Question: What type of tax is indicated in the document, personal property or real estate?
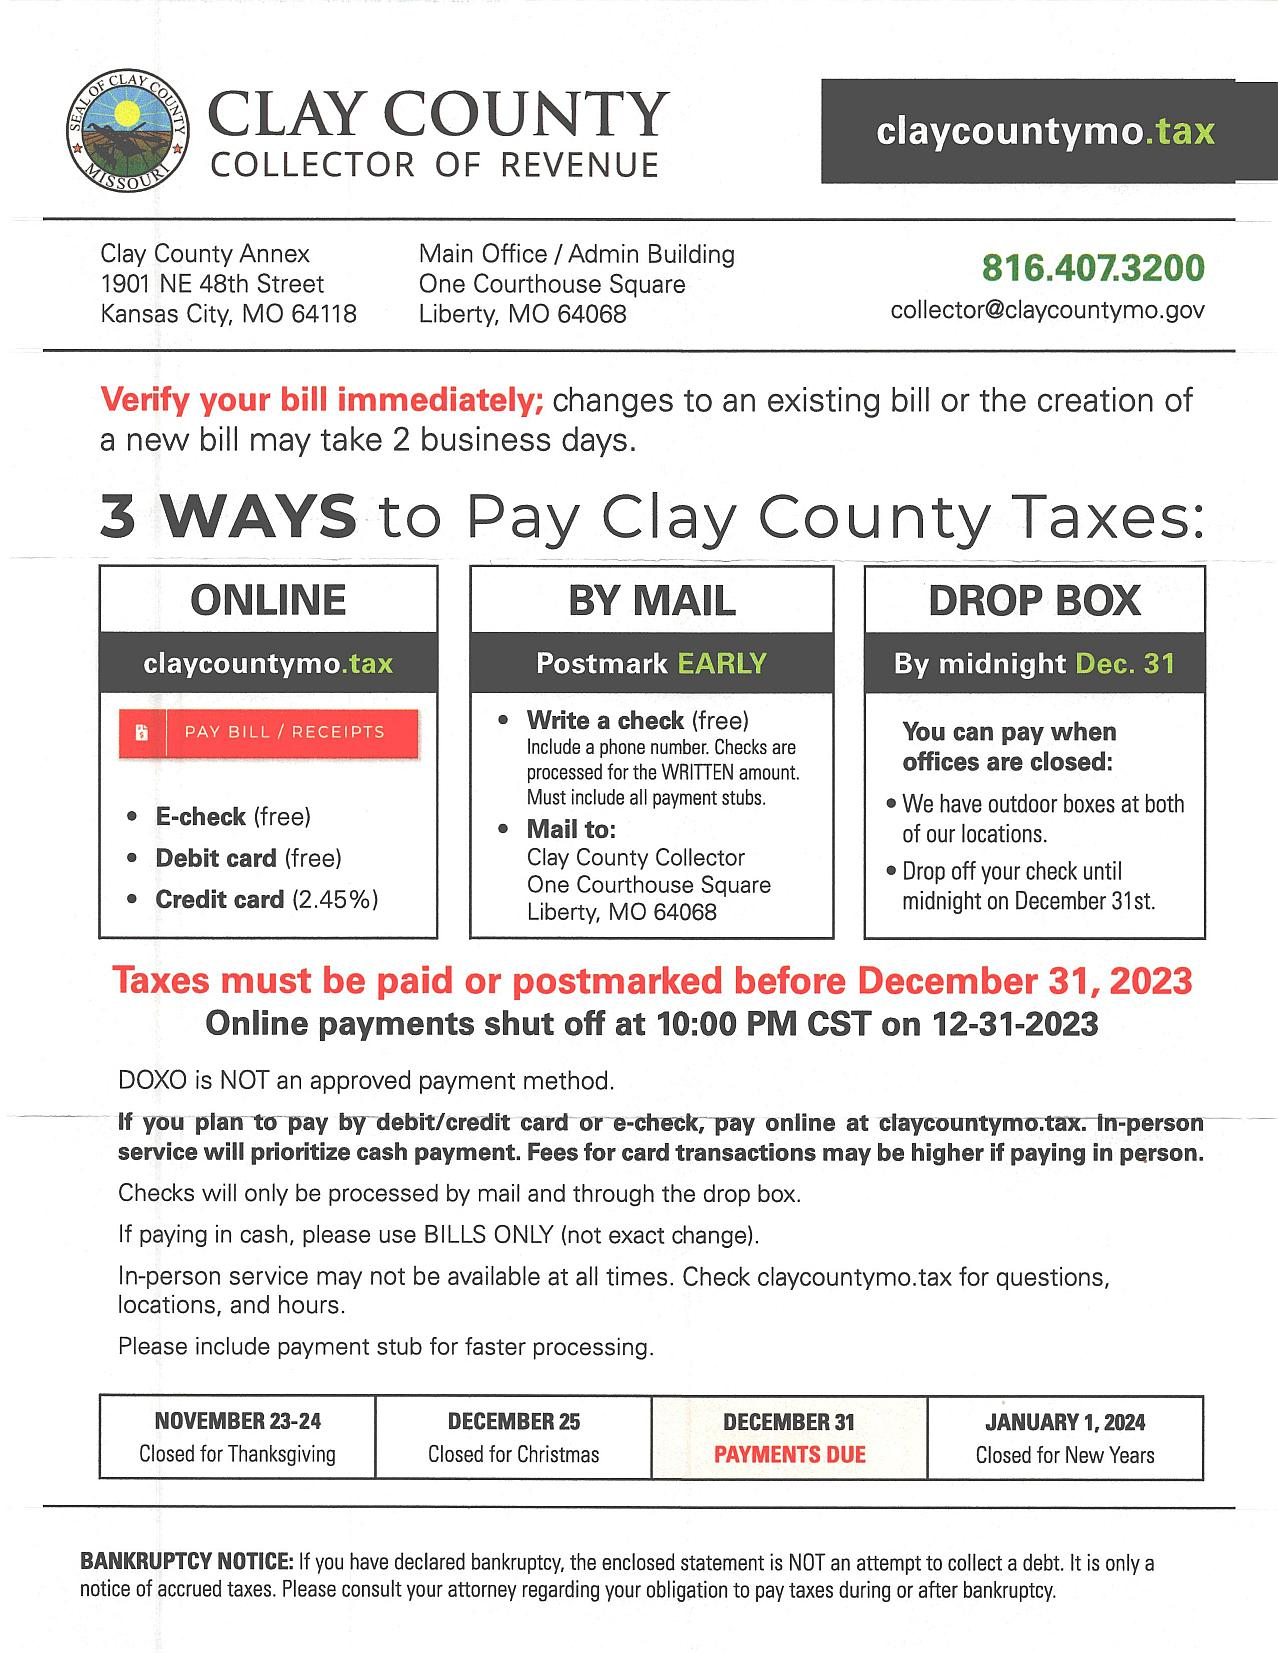
Answer: "Real Estate Tax"